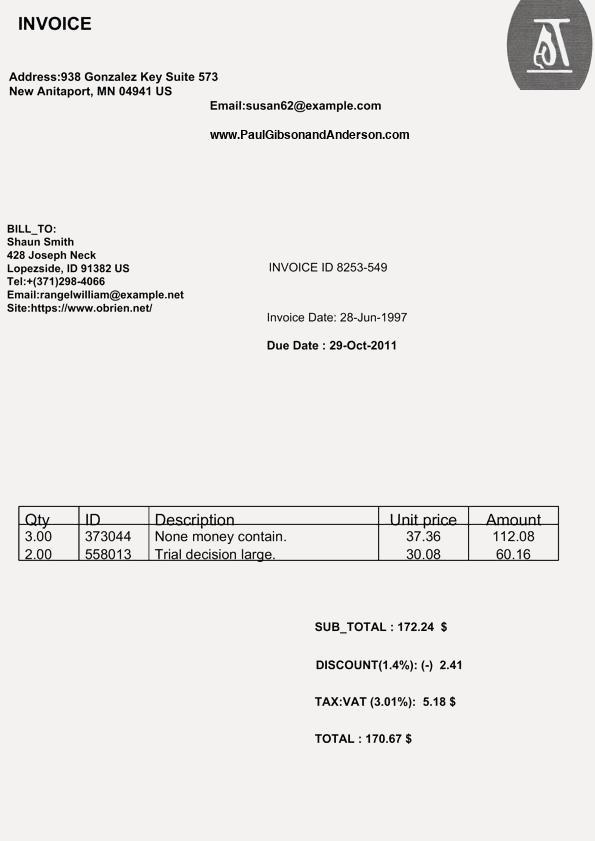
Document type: Invoice